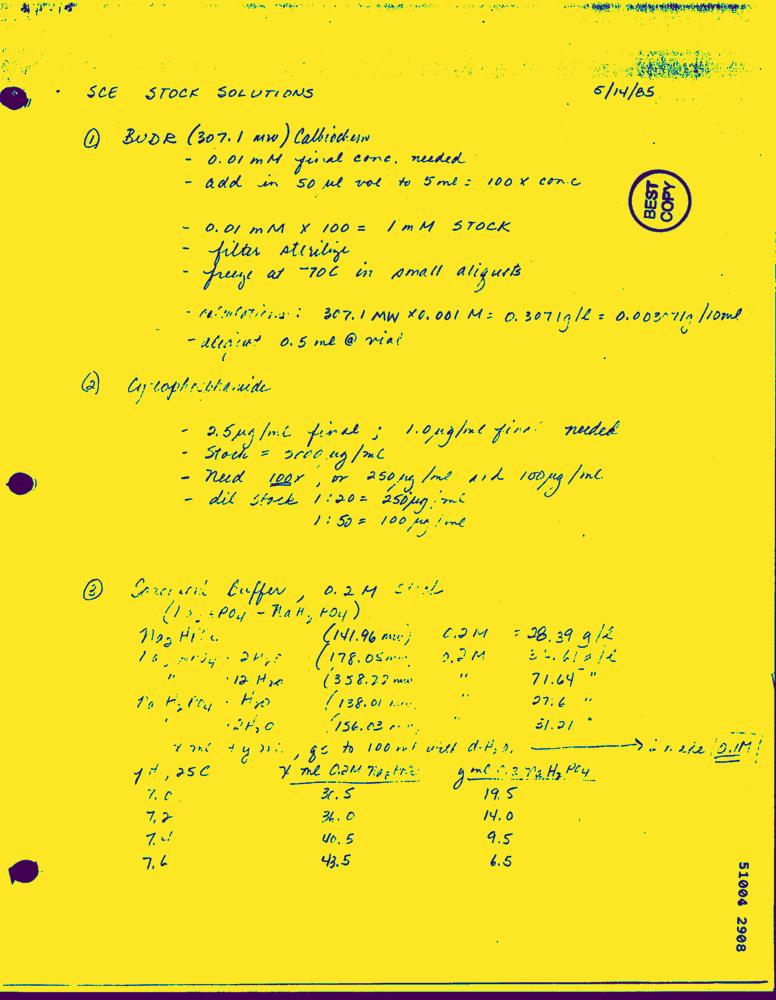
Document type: Hand-Written